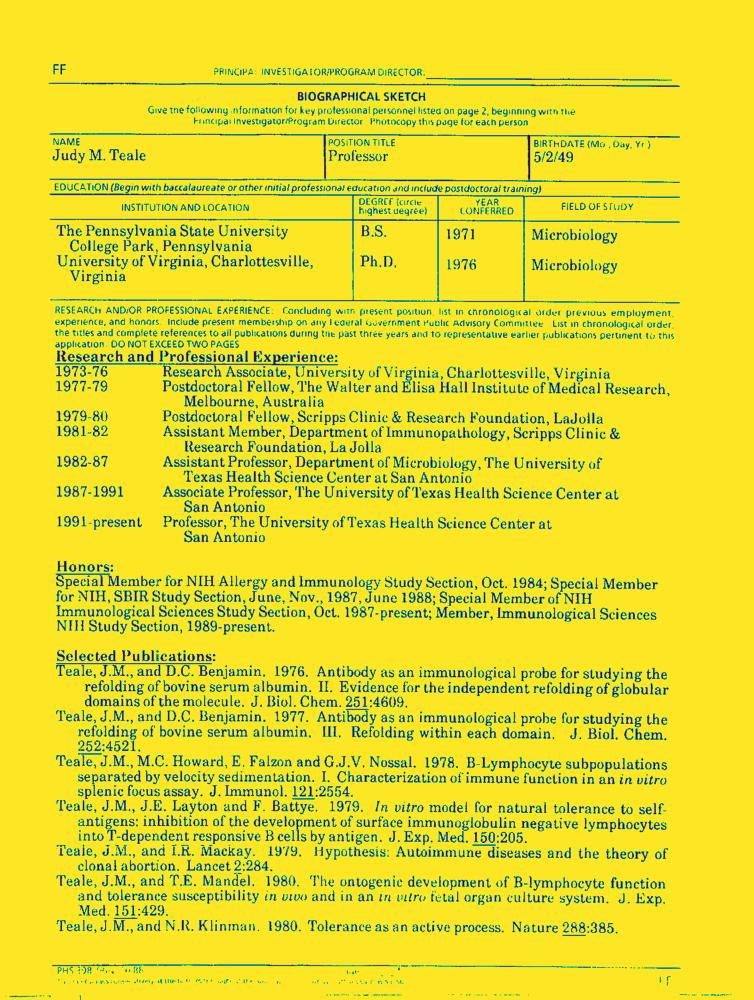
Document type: Resume-Doc